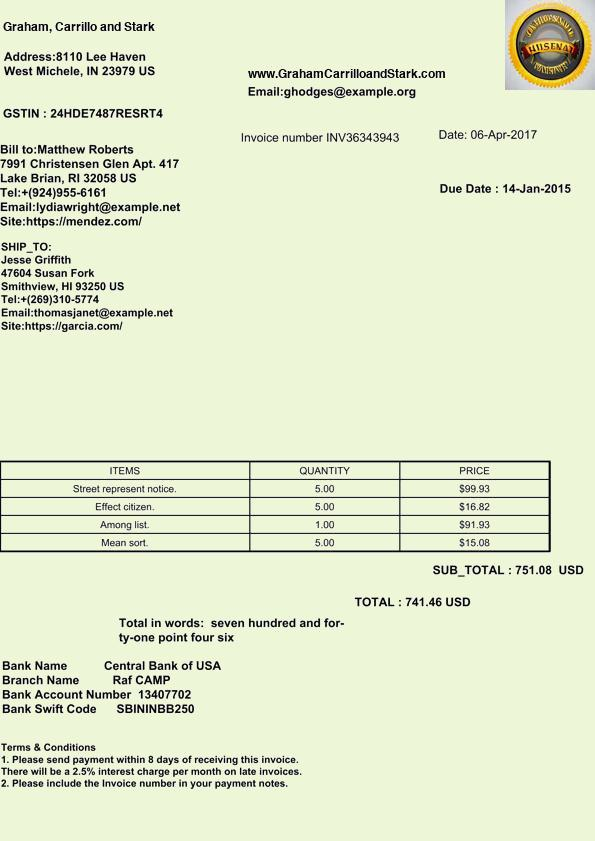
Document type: Invoice